Question: What type of tax is indicated in the document, personal property or real estate?
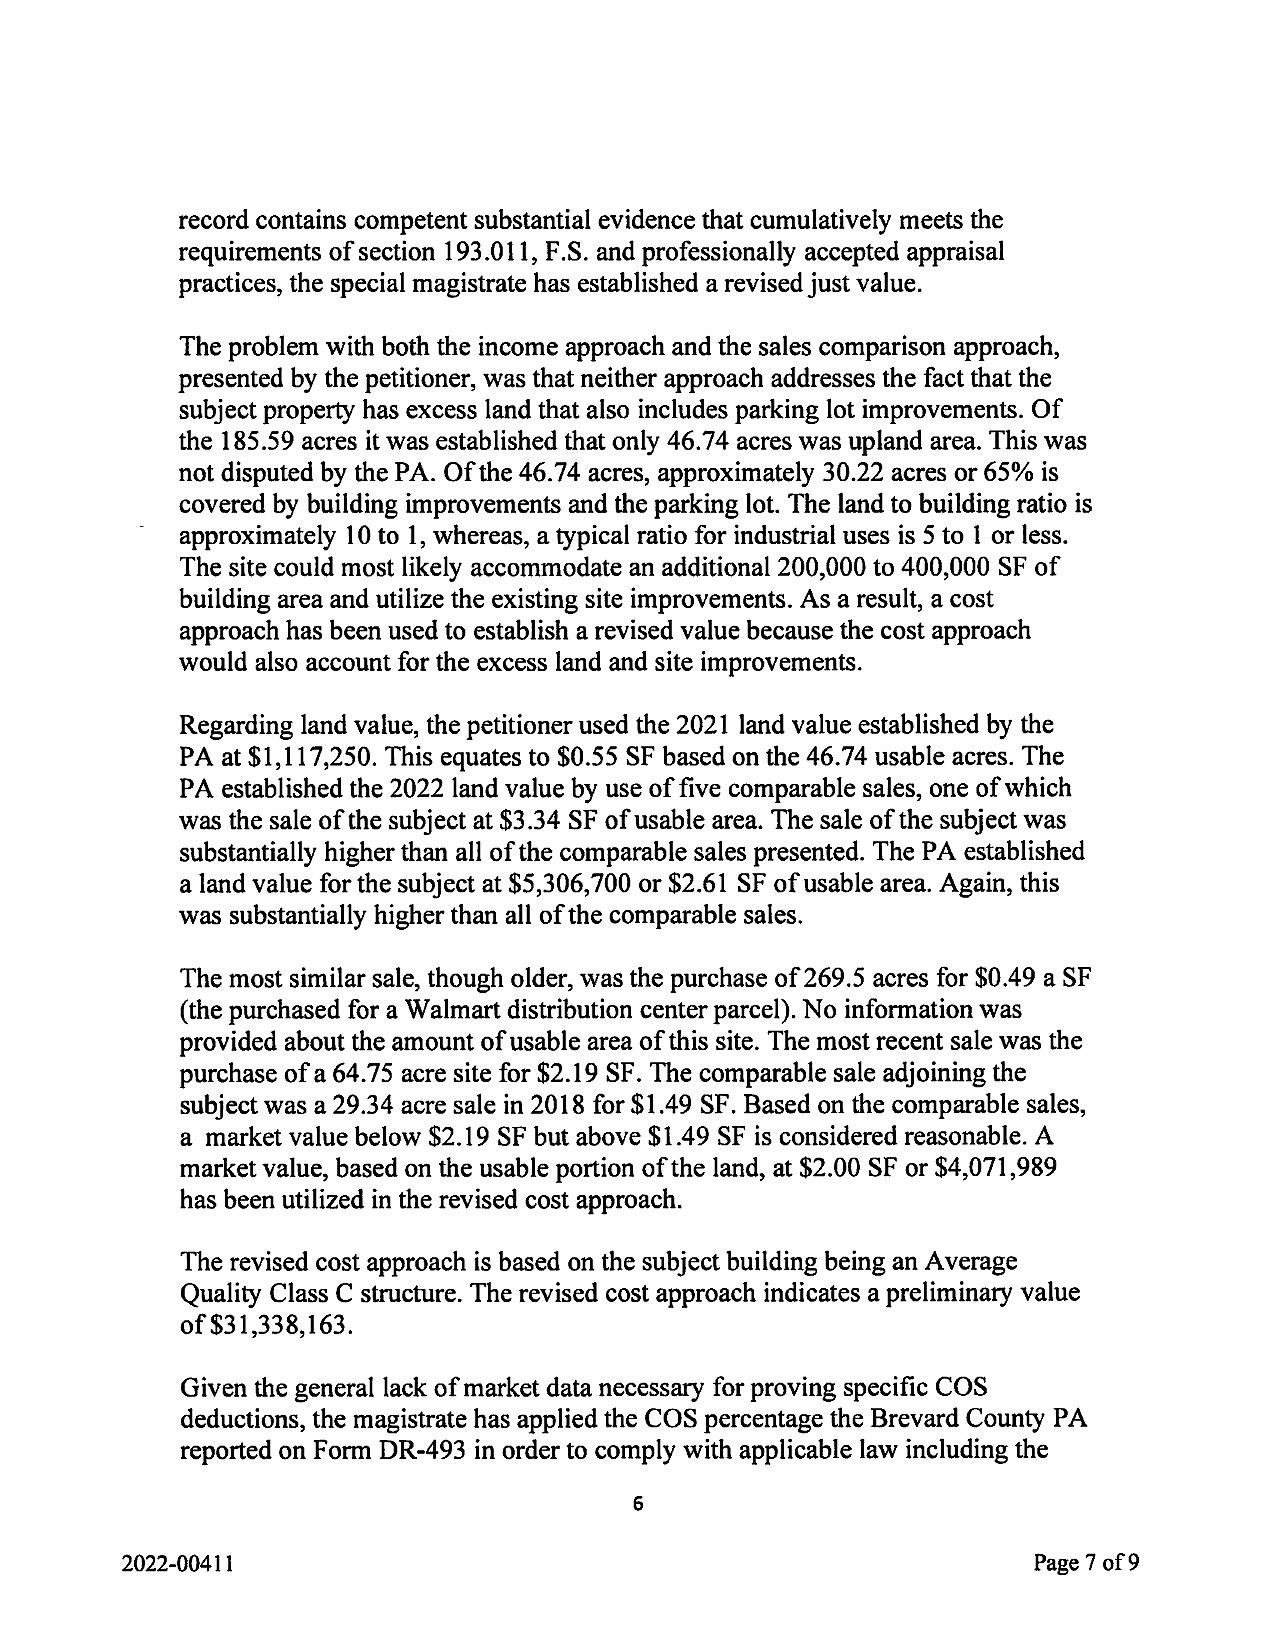
Answer: "Real Estate Tax"